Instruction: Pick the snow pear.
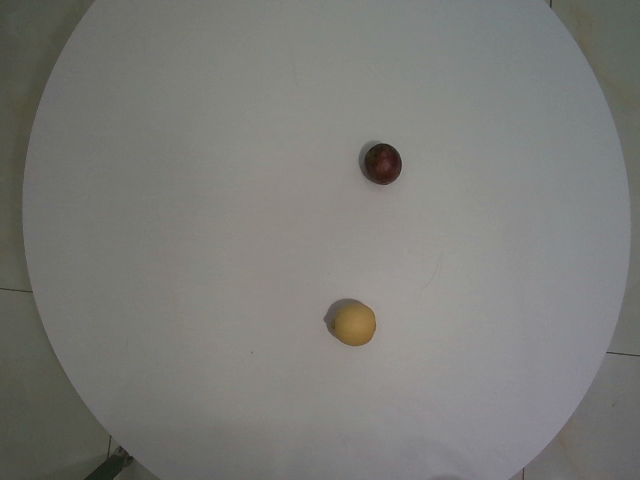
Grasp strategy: vertical